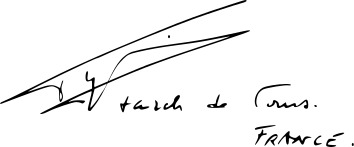
Signature of: andré vingt trois